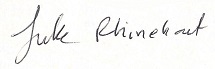
Signature of: luke rhinehart